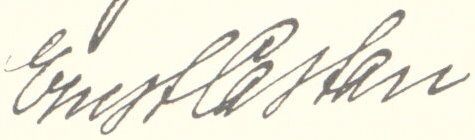
Signature of: karl ernst castan